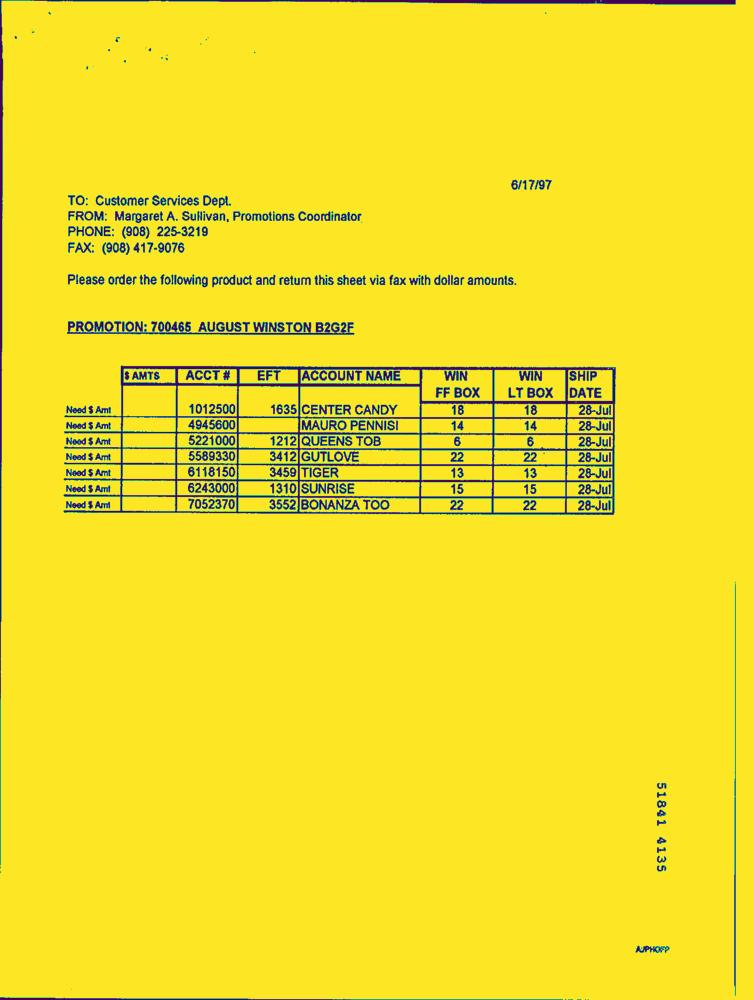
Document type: Letter-Doc